Question: What tax district, tax-rate area, or tax area code is specified in the document?
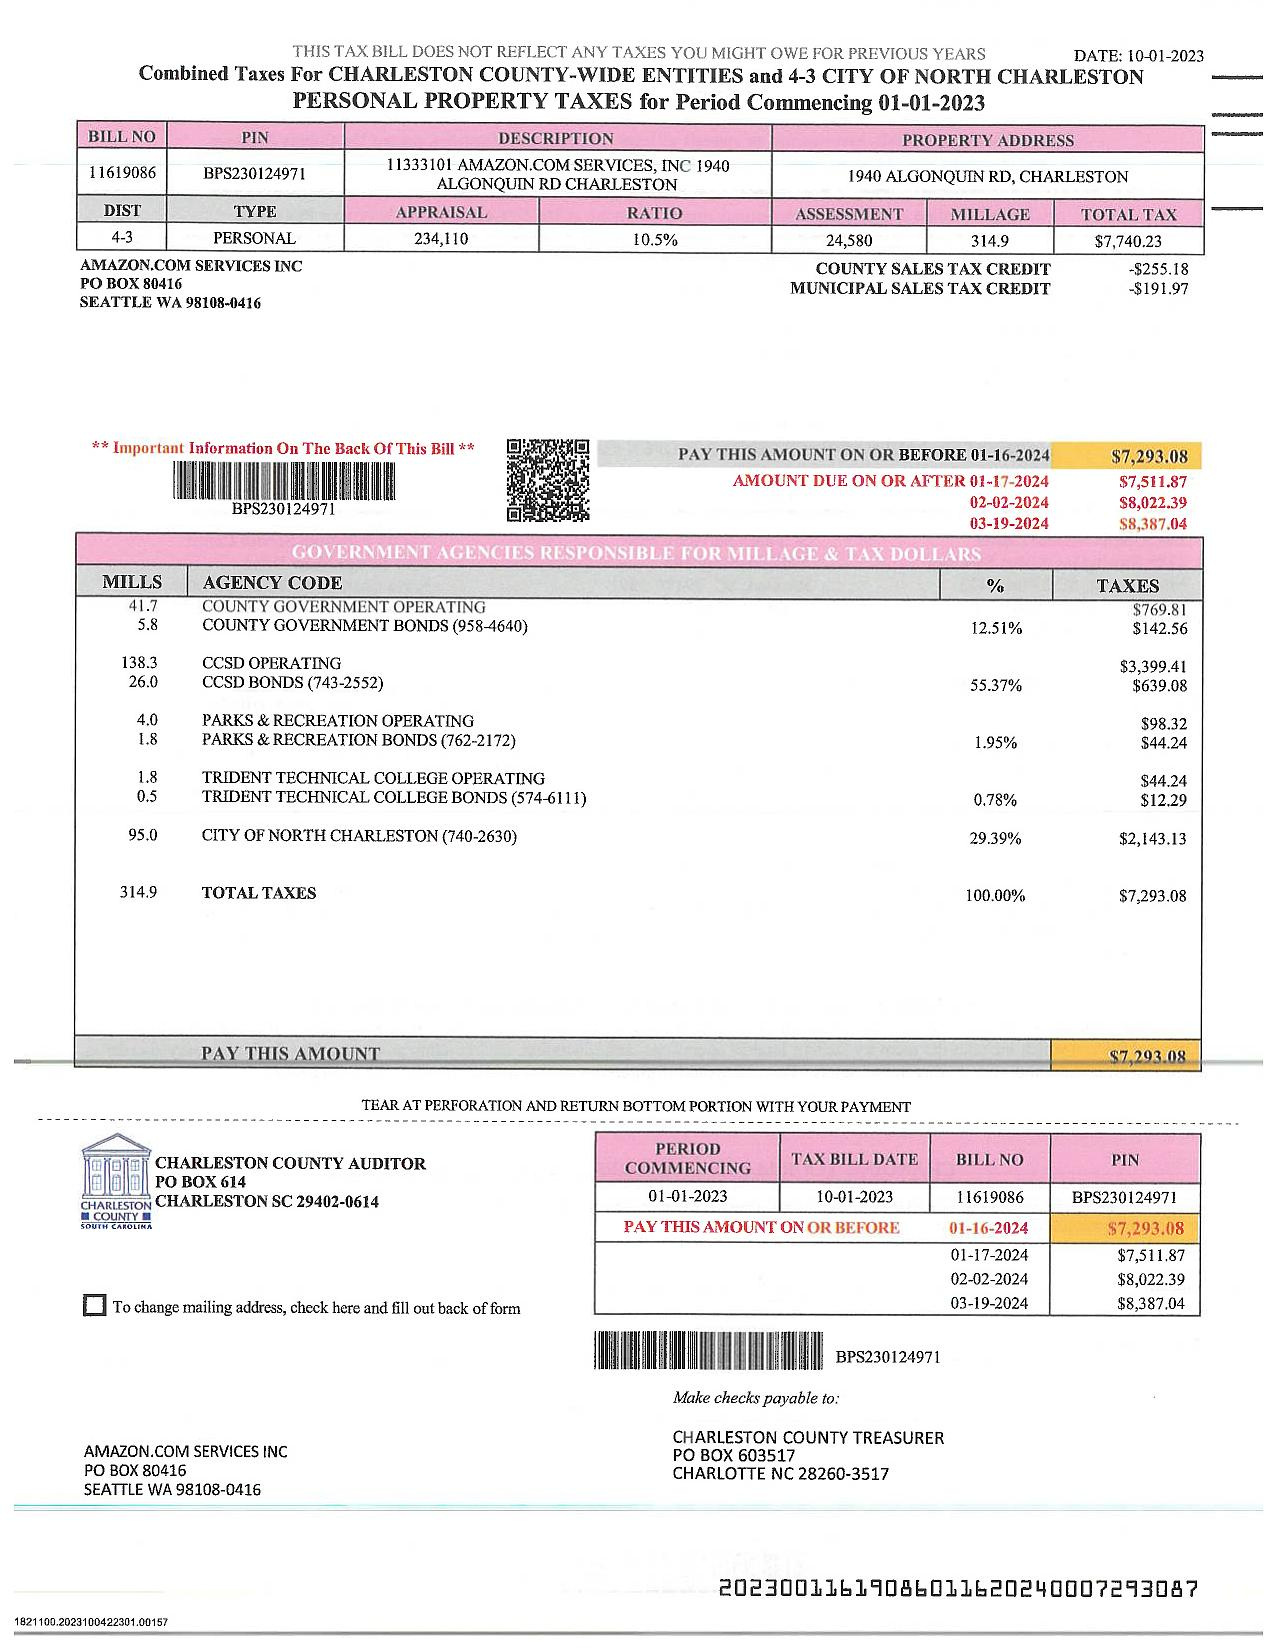
Answer: "4-3 CITY OF NORTH CHARLESTON"